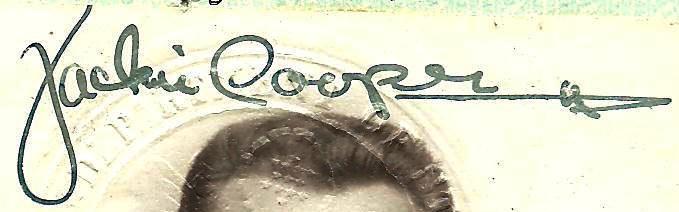
Signature of: jackie cooper